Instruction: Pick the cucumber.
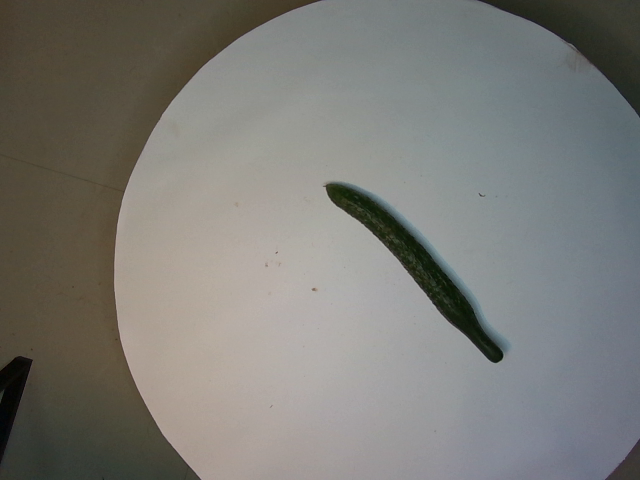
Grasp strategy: vertical